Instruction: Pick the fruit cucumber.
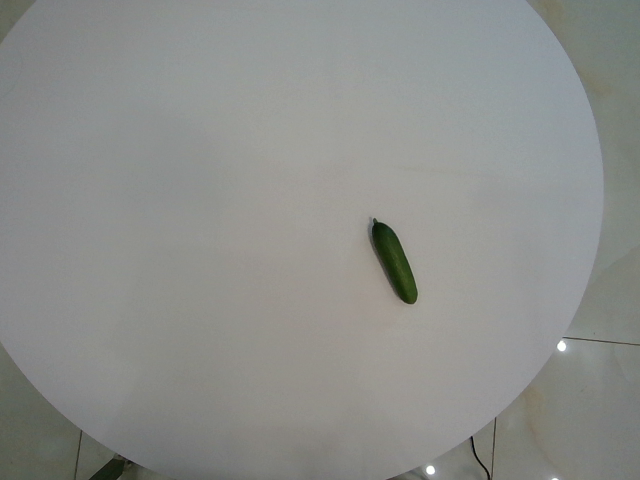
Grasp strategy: vertical